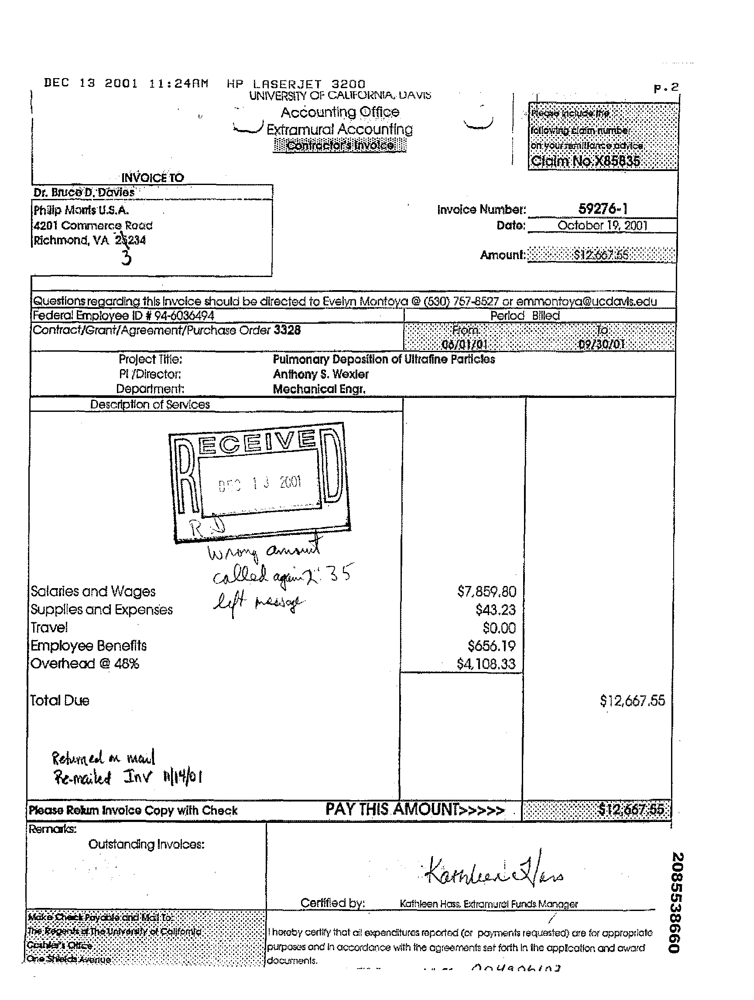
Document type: Invoice